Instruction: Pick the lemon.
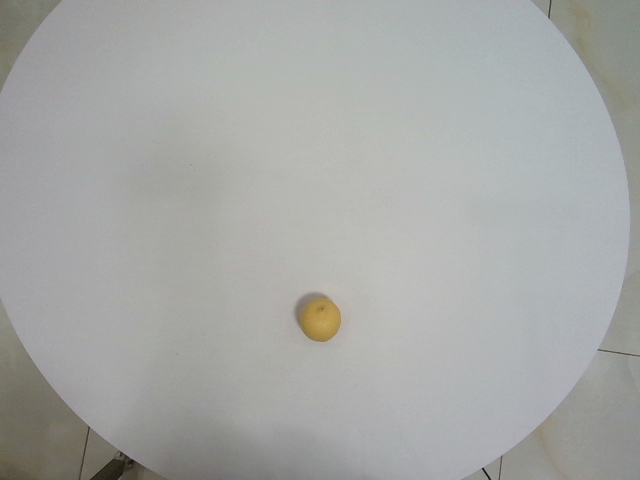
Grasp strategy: vertical